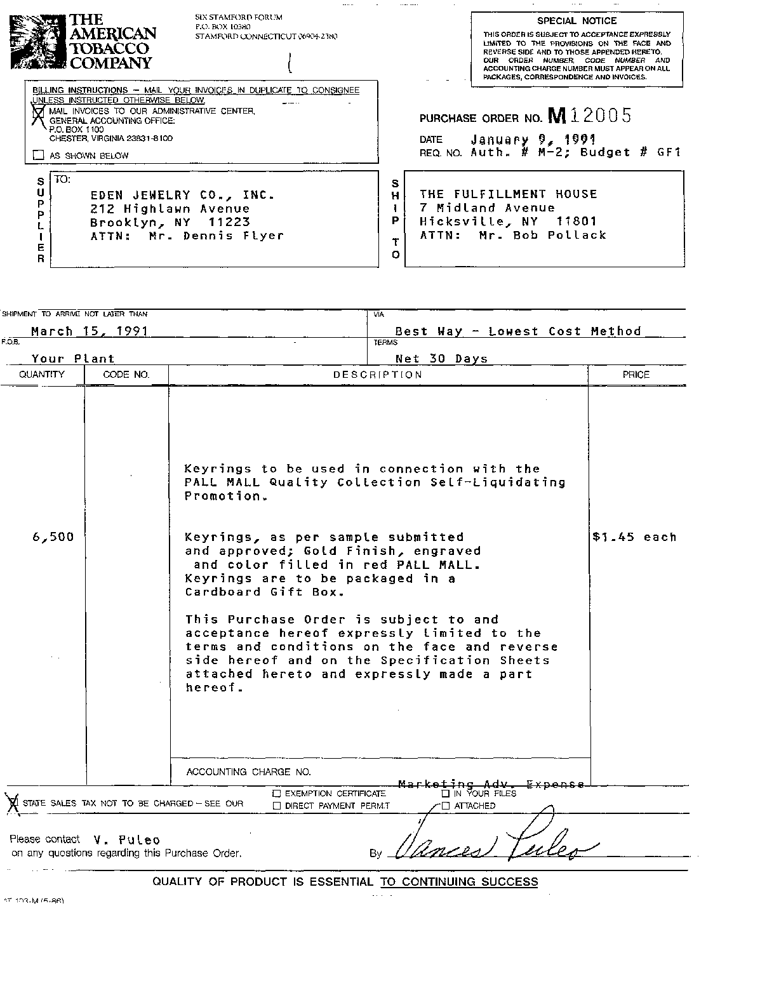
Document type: Invoice